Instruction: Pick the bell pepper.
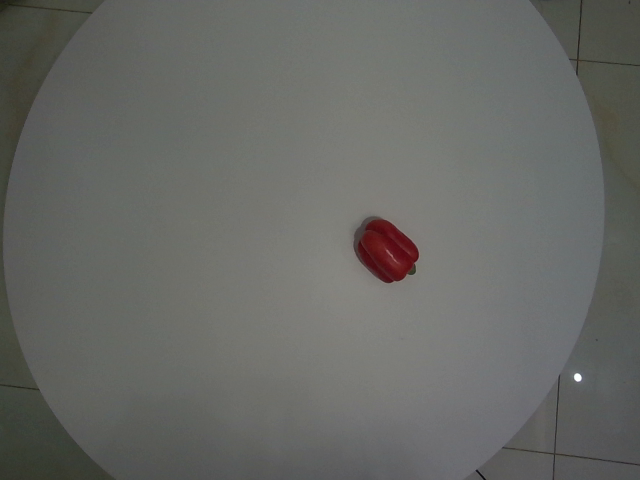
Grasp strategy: vertical